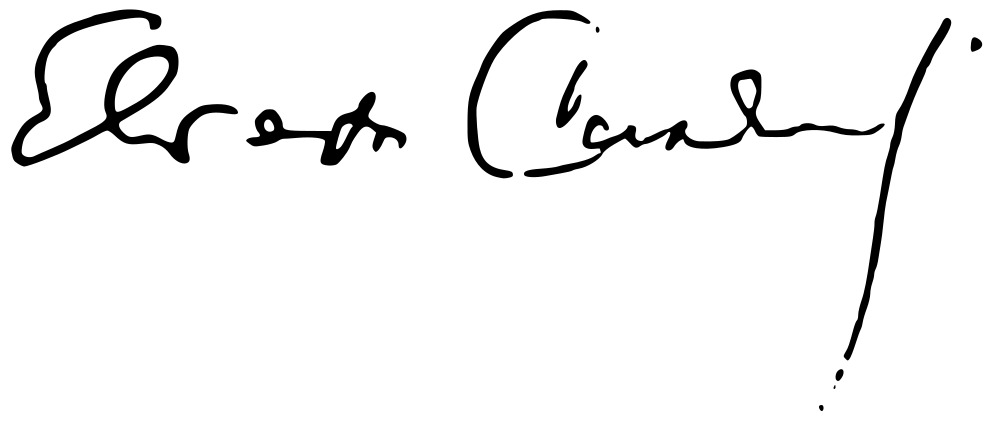
Signature of: eugène silianoff